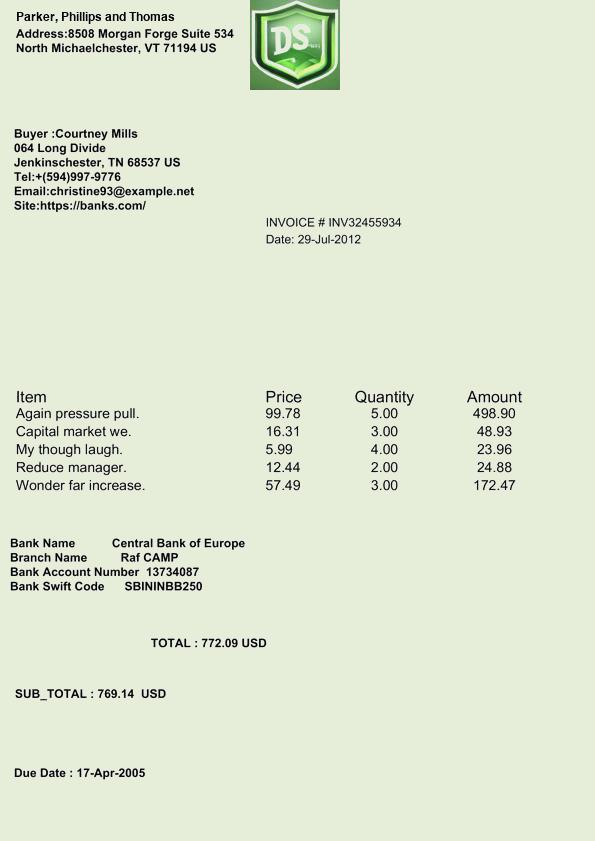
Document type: Invoice